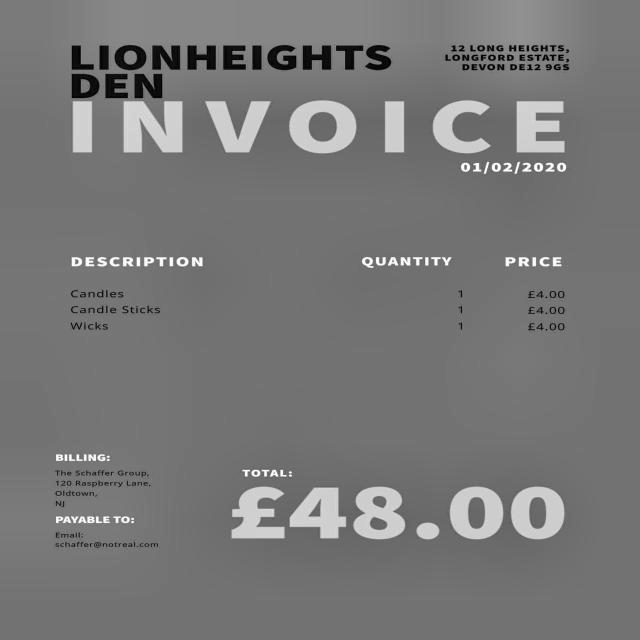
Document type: Invoice